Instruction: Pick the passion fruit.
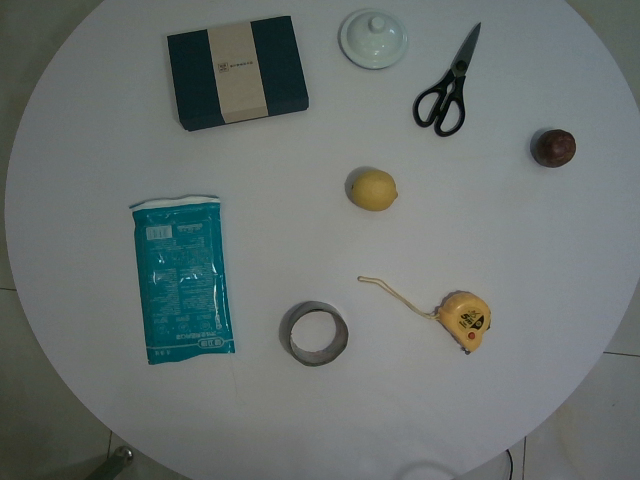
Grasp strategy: vertical